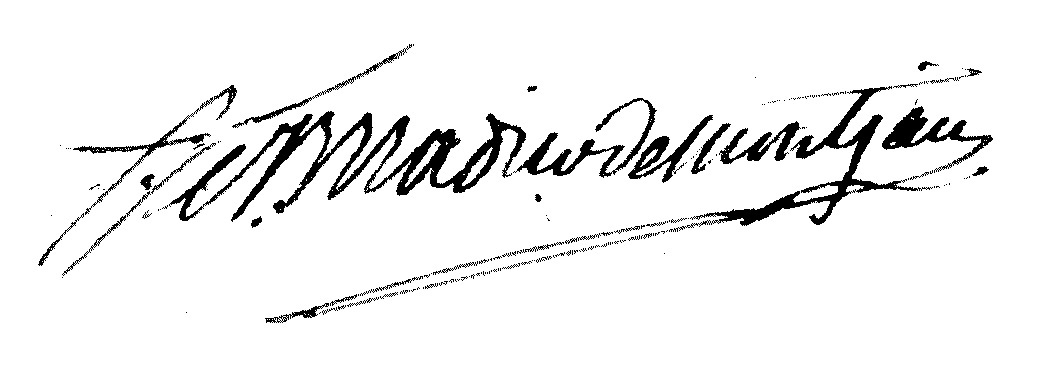
Signature of: noël joseph madier de montjau